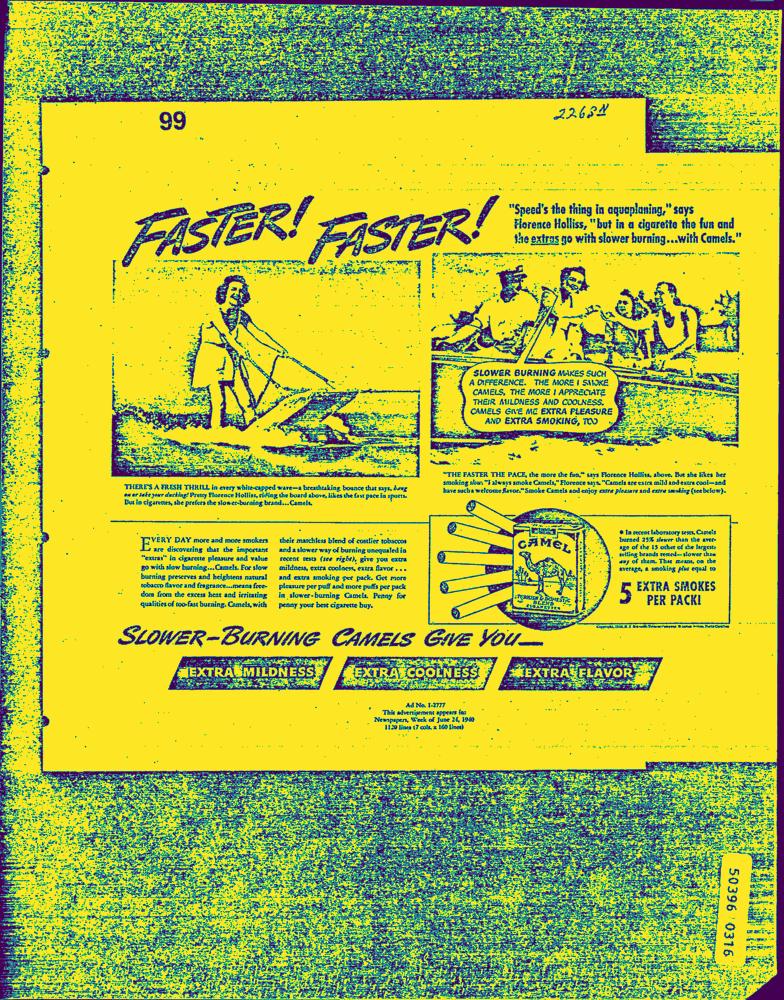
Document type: AD